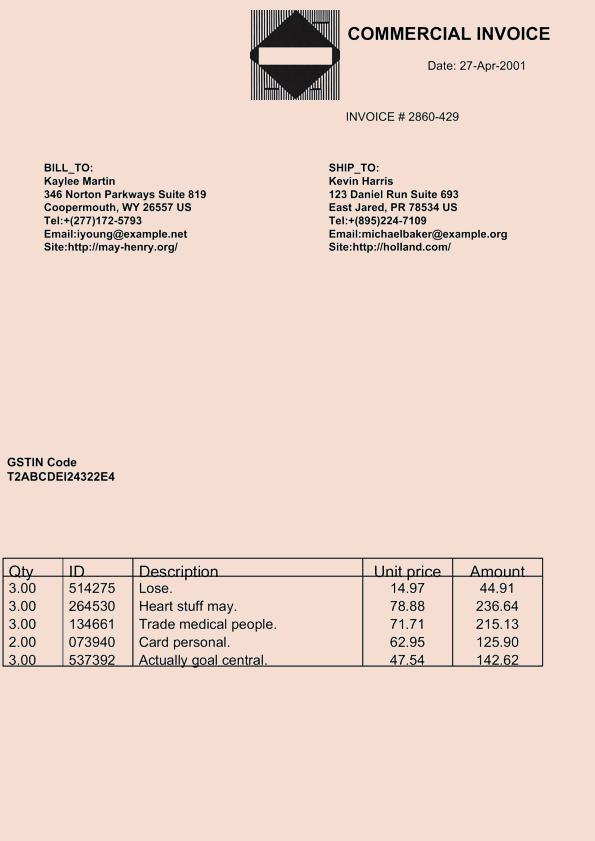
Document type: Invoice